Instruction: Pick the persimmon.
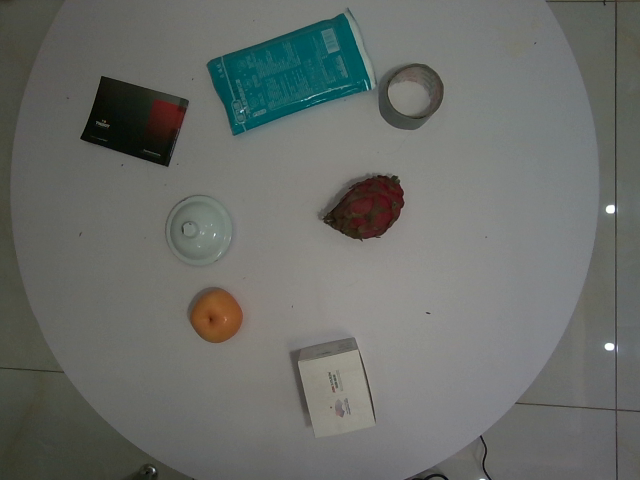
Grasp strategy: vertical